Question: What is the total amount of taxes owed as per the document?
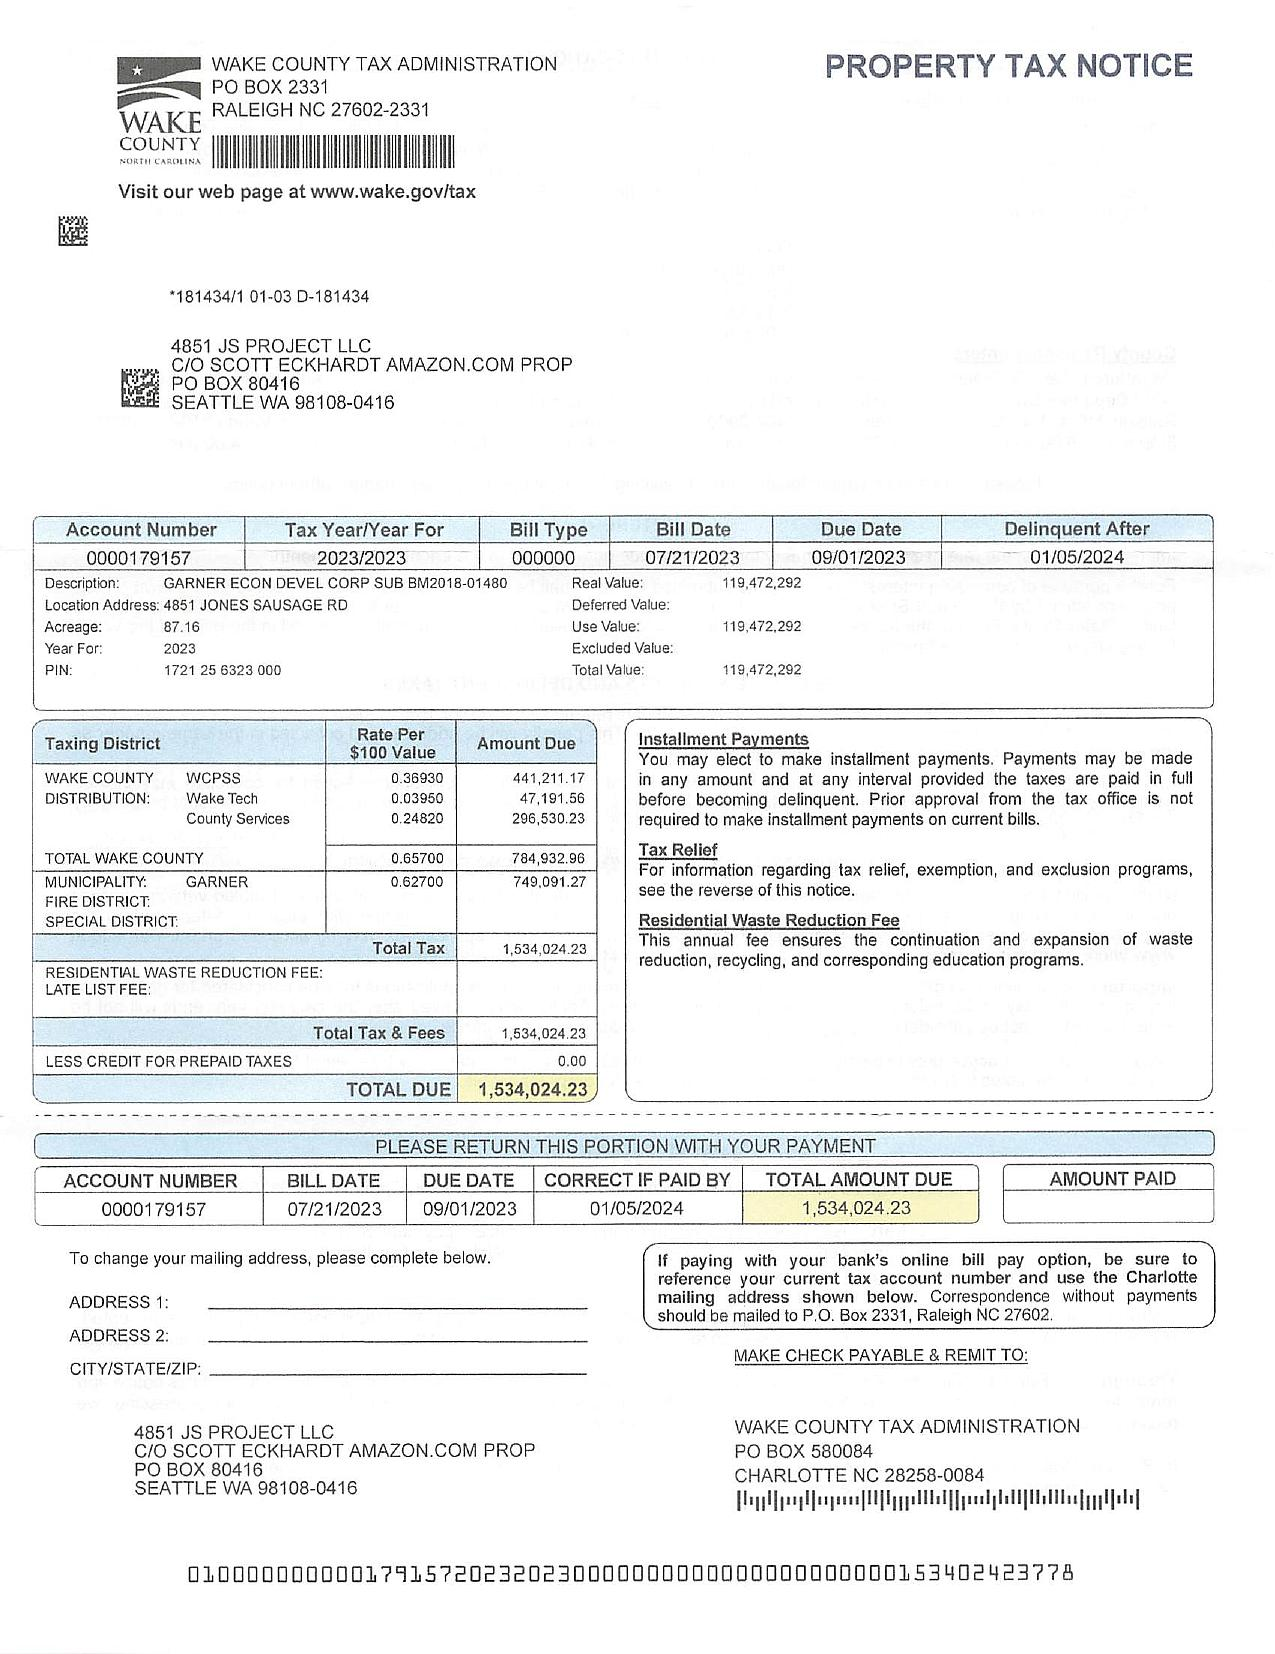
Answer: "1,534,024.23"